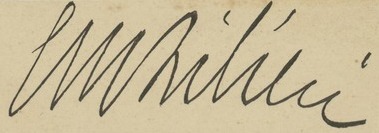
Signature of: ephraim moses lilien